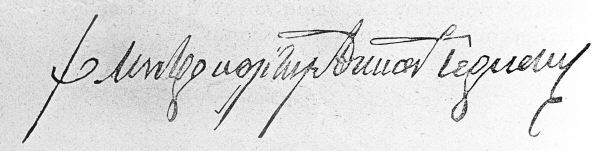
Signature of: germanos archbishop of athens